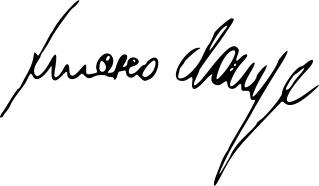
Signature of: francesco cossiga